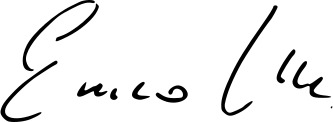
Signature of: enrico letta